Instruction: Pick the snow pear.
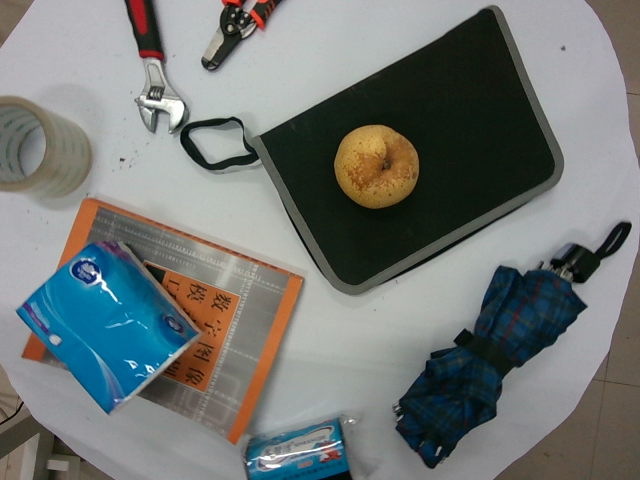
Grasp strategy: vertical